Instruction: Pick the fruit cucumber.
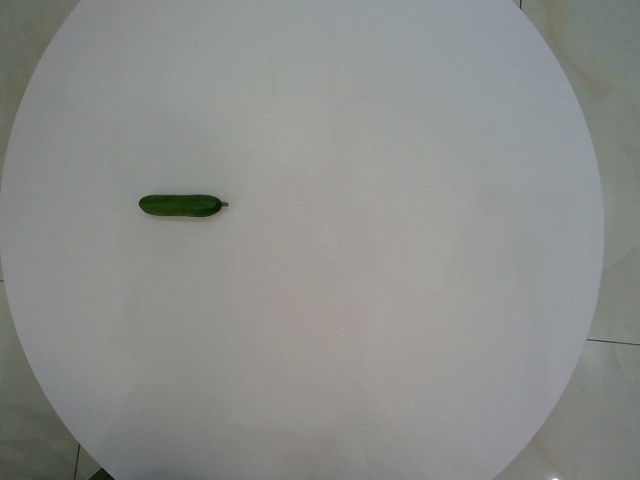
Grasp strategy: vertical